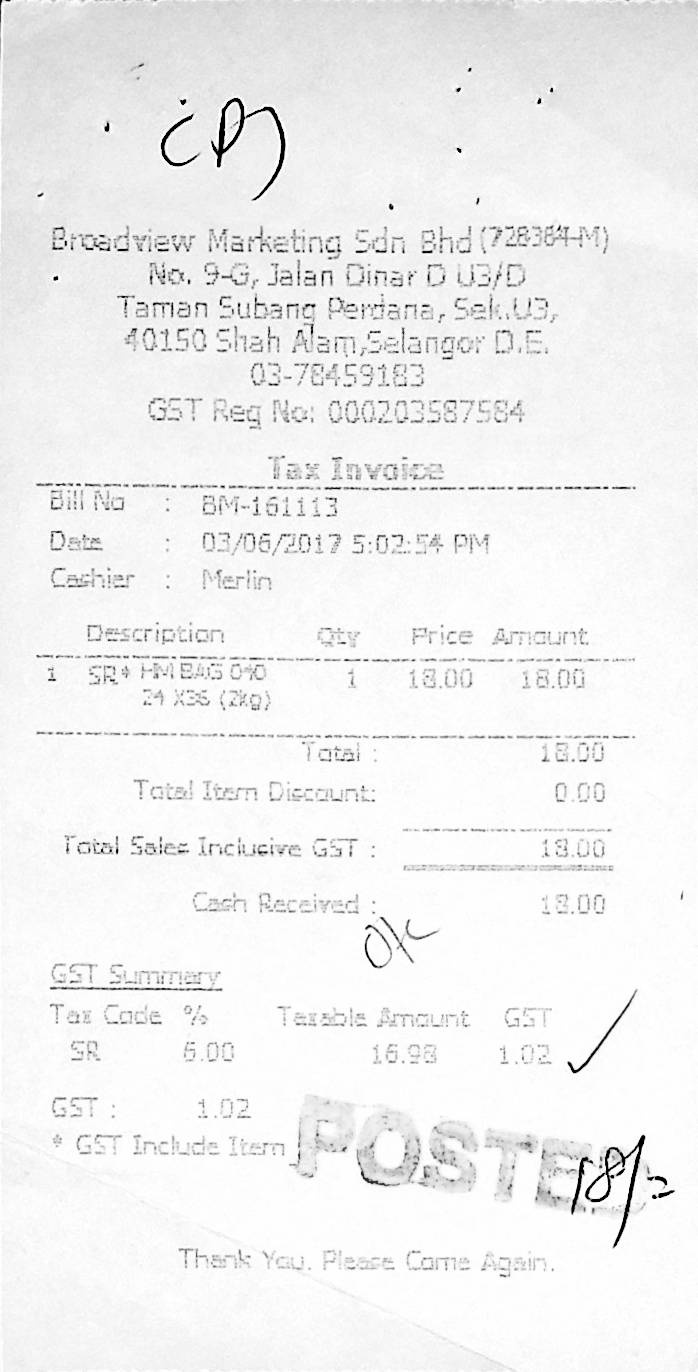
BROADVIEW MARKETING SDN BHD(728384-M)
NO. 9-G, JALAN DINAR D U3/D
TAMAN SUBANG PERDANA, SEK,U3,
40150 SHAH ALAM,SELANGOR D.E.
03-78459183
GST REG NO: 000203587584
TAX INVOICE
BILL NO
:
BM-161113
DATE
:
03/06/2017 5:02:54 PM
CASHIER
:
MERLIN
DESCRIPTION
QTY
PRICE
AMOUNT
1
SR* HM BAG 0*0
1
18.00
18.00
24 X36 (2KG)
TOTAL :
18.00
TOTAL ITEM DISCOUNT:
0.00
TOTAL SALES INCLUSIVE GST :
18.00
CASH RECEIVED :
18.00
GST SUMMARY
TAX CODE %
TAXABLE AMOUNT
GST
SR
6.00
16.98
1.02
GST :
1.02
* GST INCLUDE ITEM
POSTED
THANK YOU. PLEASE COME AGAIN.